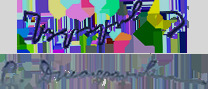
Signature of: saftar jafarov